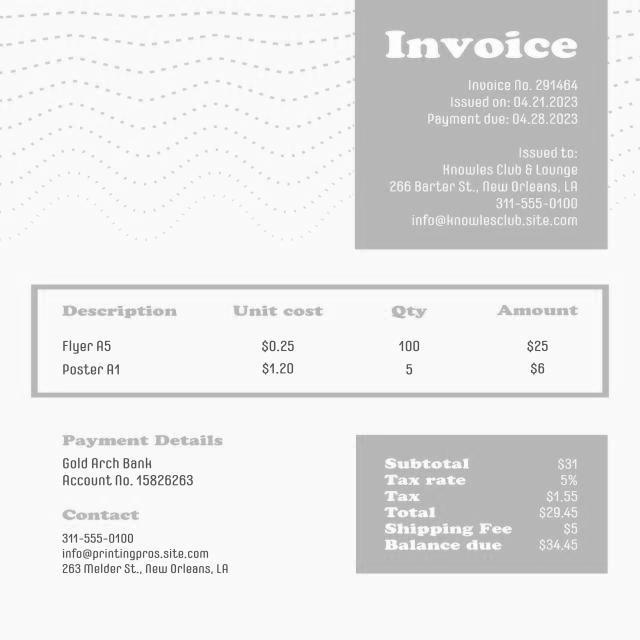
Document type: Invoice